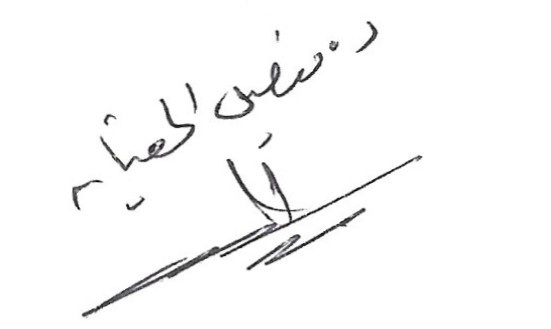
Signature of: faisal al hafyan